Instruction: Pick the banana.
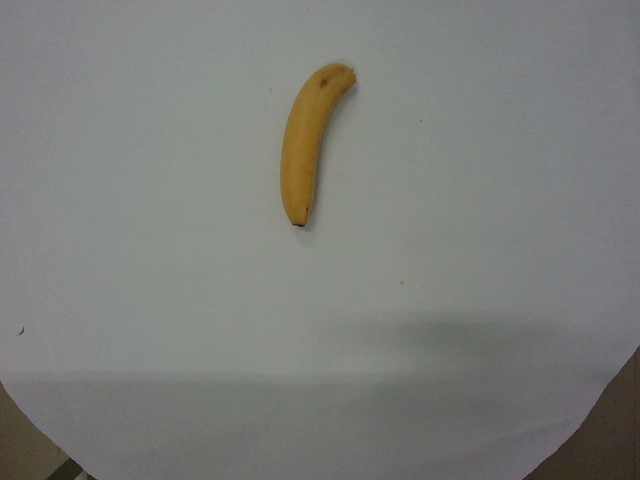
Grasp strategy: vertical